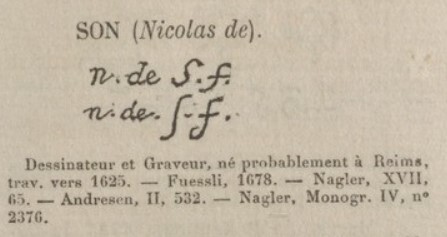
Signature of: nicolas de son